Question: What is the suspected problem?
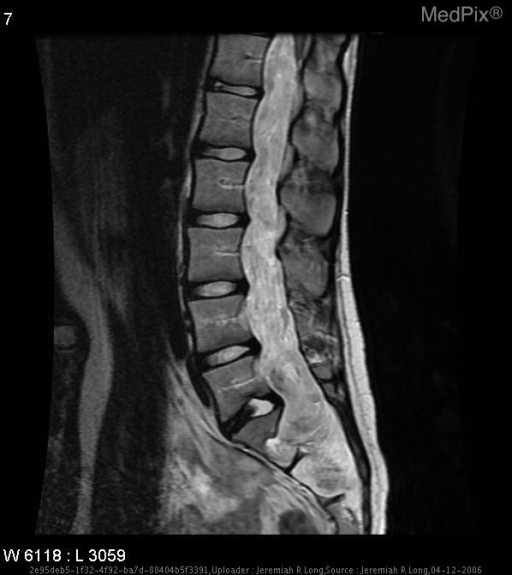
Answer: The findings suggest In the spinal canal, from approximately the mid body of T11 through the sacrum, is a large expansile intradural mass which is isointense to the cord on T1, hyperintense to the cord on T2 and avidly enhances with gadolinium albeit eterogeneously.  Marked scalloping of the posterior vertebral bodies is noted most marked in the sacrum.

	This mass in the lumbar region extends into the neural foramina at all levels and expands the neural foramina at the lower segments with extension out of the right neural foramina at L5-S1.
	At the level of L4, there is a focal T2 bright lesion which may represent a small fatty element or small region of hemorrhage.. In the spinal canal, from approximately the mid body of T11 through the sacrum, is a large expansile intradural mass which is isointense to the cord on T1, hyperintense to the cord on T2 and avidly enhances with gadolinium albeit heterogeneous.  Marked scalloping of the posterior vertebral bodies is noted at these levels which increased extending caudally, most marked in the
sacrum.  There is also canal expansion at L5 and into the sacrum.
	This mass in the lumbar region extends into the neural foramina at all levels and expands the neural foramina at the lower segments with likely extension out of the right neural foramina at L5-S1.
	At the level of L4, within the mass within the canal, there is a focal T2 bright lesion which may represent a small fatty element or small region of hemorrhage.. The patient might have a history of 19 year-old male with a six-month history of back pain and right leg weakness.